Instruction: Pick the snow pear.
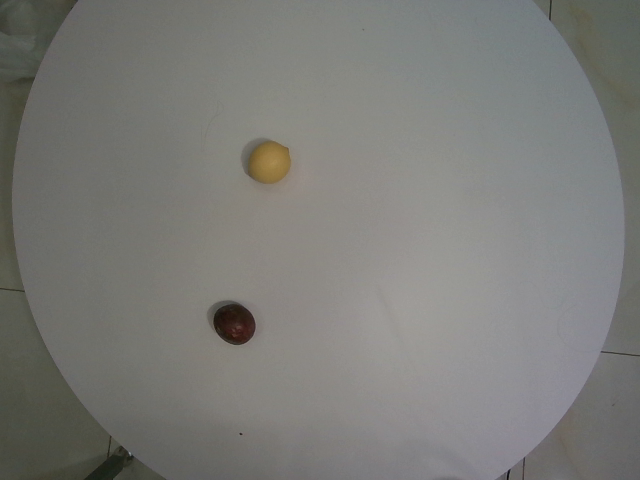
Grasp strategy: vertical